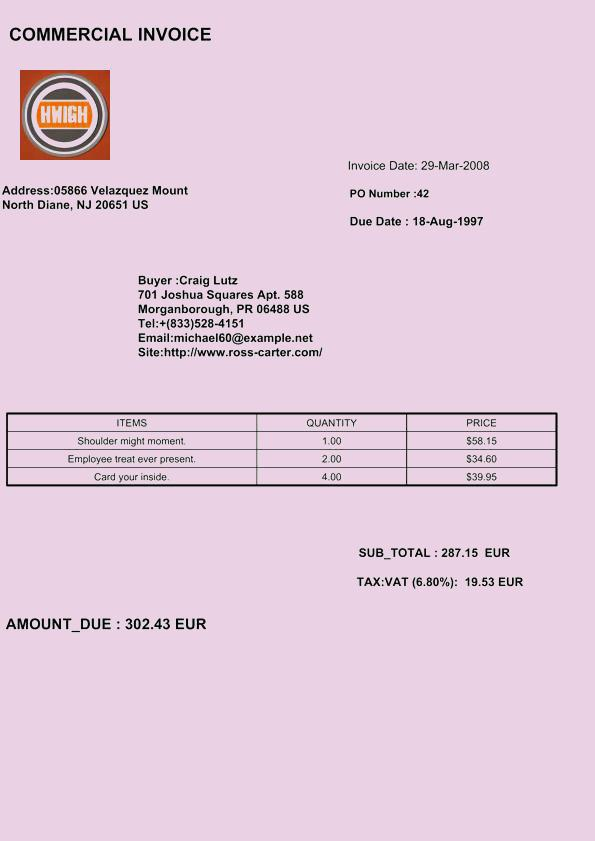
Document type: Invoice